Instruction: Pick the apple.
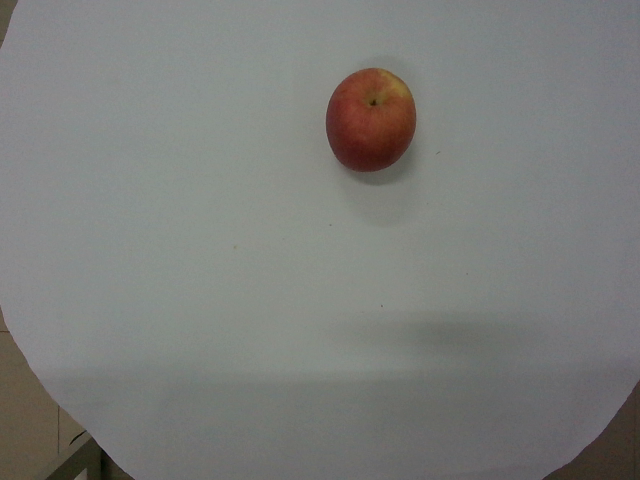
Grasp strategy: vertical